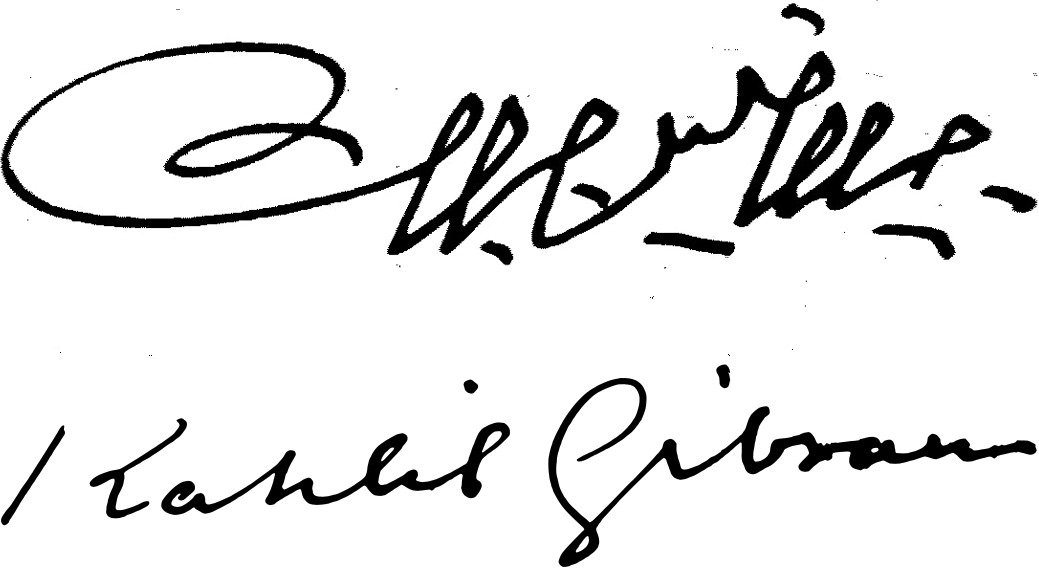
Signature of: kahlil gibran